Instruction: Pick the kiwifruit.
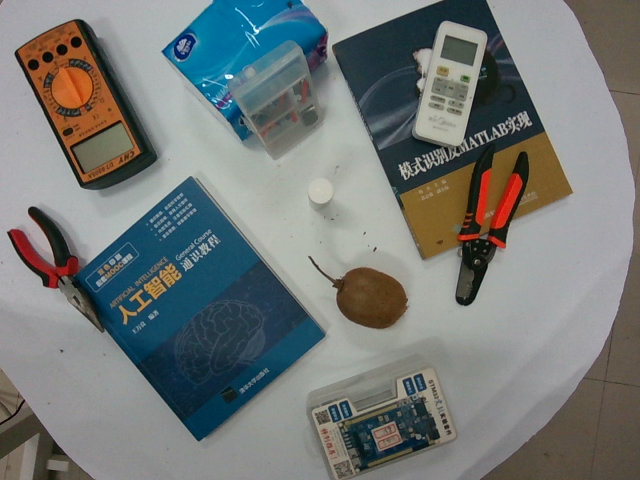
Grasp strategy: vertical